Question: Talk about the condition:
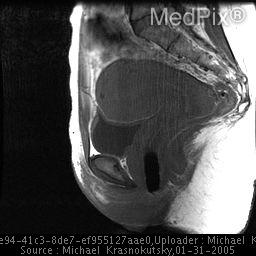
Answer: The disease is discussed as: Adenomyosis is a common, benign gynecologic disorder of premenopausal, multiparous women usually greater than 30 years old.  It frequently co-exists with other pelvic diseases.  It represents focal or diffuse invasion of the basal endometrium into the myometrium causing a reactive hyperplasia amidst small foci of entrapped glandular elements and hemorrhage.   Basal endometria is not responsive to menstrual cycle hormonal fluctuations and thus the thickness of the endometrial layer does not vary with the menstrual cycle.  The disease is sometimes referred to as “endometriosis interna”.

Women with adenomysis present with the nonspecific symptoms of menorrhagia and dysmenorrhea.   The prevalence of the disease is 8.8 – 30% and is found in about 30% of hysterectomy specimens.  Between 60 – 80% of patients have other pelvic disorders such as leiomyoma (35-55%) and endometriosis (36-40%).

Magnetic resonance imaging and transvaginal ultrasound are the best modalities with which to study adenomyosis.  MRI has the advantage of better contrast resolution, larger field of view and superior sensitivity (88 – 93%) and specificity (66 – 91), but at a substantially greater financial cost.   The MR image will show loss of the normal uterine junctional zone.  It is instead expanded and replaced with focal or diffuse low T1 and T2 tissue signal, the thickness of which correlates well with the severity of adenomyosis.  A junctional zone thickness of between 10 – 12 mm is a commonly accepted criterion for diagnosis.  A requirement for greater thickness provides increased specificity.  The low T2 signal is due to the proliferation of reactive smooth muscle elements in response to the endometrial invasion and a generally decreased vascularity of these areas.  Linear striations of high T2 signal radiating from the endometrium are specific for adenomyosis.  One may also see small foci of increased T2 signal.  These are thought to represent small endometrial cysts, hemorrhage or endometrial tissue.  This finding adds specificity to the imaging study.

Contrast enhanced sequences are not typically necessary.  T1 weighted sequences may be helpful in identifying small hemorrhagic foci but otherwise add little to the study